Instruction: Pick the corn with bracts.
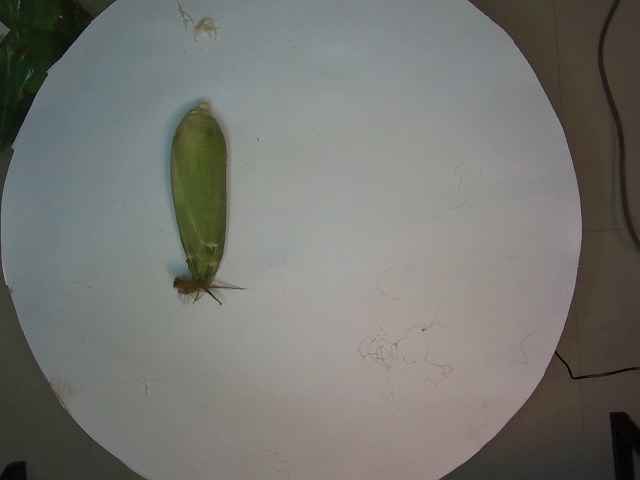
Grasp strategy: vertical